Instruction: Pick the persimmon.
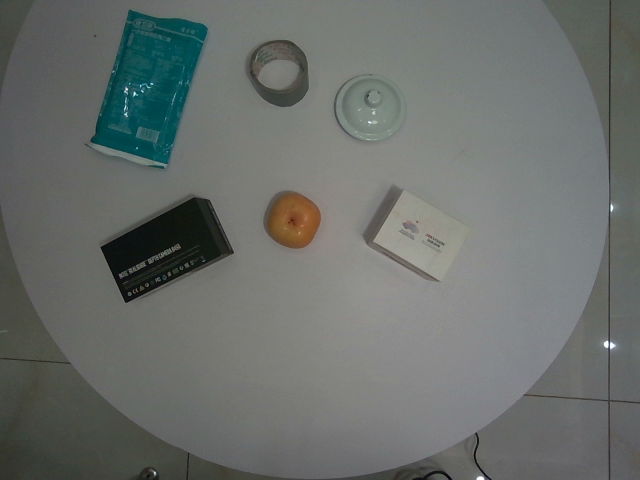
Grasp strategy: vertical